Question: Describe the condition in detail:
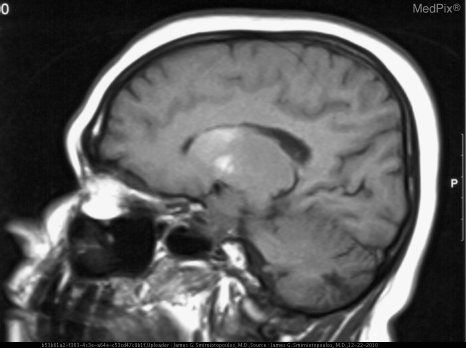
Answer: The disease is discussed as: Hyperglycemic hemichorea/hemiballismus is a recognized entity, seen most often in older patients, women more often than men, Type 2 diabetes mellitus (DM), presenting with a blood glucose > 400 mg/dl - and usually without ketosis.  It has been reported more often in Asian women.

This may be the patient's first presentation with DM.  The "classic" MR findings include unilateral or bilateral signal changes in the basal ganglia (putamen >> caudate) on MR and CT.

Most characteristic is T1 hyperintensity in the putamen; and, corresponding T2 hypointensity.  CT scans may show hyperattenuation in the putamen.

In most patients, both the clinical and the imaging findings are reversible with control of blood sugar.

REFS for hyperintense basal ganglia - http://www.ncbi.nlm.nih.gov/sites/entrez?db=pubmed&cmd=link&linkname=pubmed_pubmed&uid=7677016
PMID: 7677016

Possible explanations for the imaging features (hyperattenuation on CT, Dark Bright T1, Dark T2) include blood-brain-barrier breakdown (BBB), deposition of calcium and mineralization, microhemorrhages, myelin destruction, and manganese associated with reactive astrogliosis.  Some of these would be acute (contrast and hemorrhage), and others more likely to be subacute or chronic (mineralization and astrogliosis).

References below courtesy of
Michael H Lev, MD, FAHA
Director, Emergency Neuroradiology and Neurovascular Lab
Massachusetts General Hospital
Associate Professor of Radiology
Harvard Medical School
---------------------------------------------------------------
Wintermark M, Fischbein NJ, Mukherjee P, Yuh EL, Dillon WP. Unilateral putaminal CT, MR, and diffusion abnormalities secondary to nonketotic hyperglycemia in the setting of acute neurologic symptoms mimicking stroke.
AJNR Am J Neuroradiol. 2004 Jun-Jul;25(6):975-6.
PMID: 15205134

Abstract
A 75-year-old Asian man presented with two episodes of chorea associated with nonketotic hyperglycemia. His chorea rapidly resolved after restitution of a normal serum glucose level, although an MR image obtained at the time of acute symptoms demonstrated high signal intensity on T1-weighted images, low signal intensity on T2-weighted images, and restricted diffusion, all involving the left putamen. A CT scan obtained 1 month later demonstrated faint hyperattenuation of the involved putamen. The reported pathophysiologic considerations for these imaging features are reviewed, and an original explanation is proposed.

Comments
AJNR Am J Neuroradiol. 2005 Jan;26(1):194; author reply 194-5.  PMID: 15661727

----------------------------------------------------------------------
Lai PH, Tien RD, Chang MH, Teng MM, Yang CF, Pan HB, Chen C, Lirng JF, Kong KW. Chorea-ballismus with nonketotic hyperglycemia in primary diabetes mellitus.
AJNR Am J Neuroradiol. 1996 Jun-Jul;17(6):1057-64.

Abstract
PURPOSE: To describe the neuroimaging (Ct, MR, and single-photon emission CT [SPECT]) findings in a series of patients with chorea-ballismus associated with nonketotic hyperglycemia in primary diabetes mellitus and to correlate the imaging findings with the clinical presentation.

METHODS: The neuroimaging and clinical data from 10 patients with chorea-ballismus associated with nonketotic hyperglycemia in primary diabetes mellitus were evaluated. Family and drug histories, as well as other causes of chorea, were excluded. All 10 patients had CT, 5 also had MR imaging, and 3 had SPECT examinations. Three had follow-up CT and MR imaging studies, and MR findings were correlated with CT findings in 5 cases. Two experienced neuroradiologists, aware of the diagnosis but blinded to the clinical status of the patients, evaluated all images and reached a consensus as to the final
interpretation.

RESULTS: CT studies in 9 of 10 patients showed a hyperdense putamen and/or caudate nucleus; in 1, the CT findings were normal. T1-weighted MR images in all 5 patients who had MR imaging (including the patient with a normal CT study) showed hyperintense lesions without significant T2 signal alternation at the basal ganglia. In all 3 of the patients who had SPECT studies of the brain, the scans revealed hypoperfusion at corresponding areas. All 3 follow-up studies depicted resolution of the lesions in the abnormal basal ganglia. Increased hypointensity on T2-weighted and gradient-echo T2*-weighted images was also
observed in the sequential MR images. In all patients, the initial side of involvement correlated well with the neuroimaging findings. The chorea resolved within 2 days after treatment of the hyperglycemia in 9 patients.

CONCLUSION: In patients with chorea-ballismus associated with nonketotic hyperglycemia in primary diabetes mellitus, CT and T1-weighted MR images show unilateral or bilateral lesions of the putamen and/or caudate. SPECT scans show hypoperfusion. These findings may be related to petechial hemorrhage and/or myelin destruction. Early recognition of these imaging characteristics may facilitate diagnosis of primary diabetes mellitus with hyperglycemia and prompt appropriate therapy.

PMID: 8791916